Question: What is the date of the hearing as scheduled in the document?
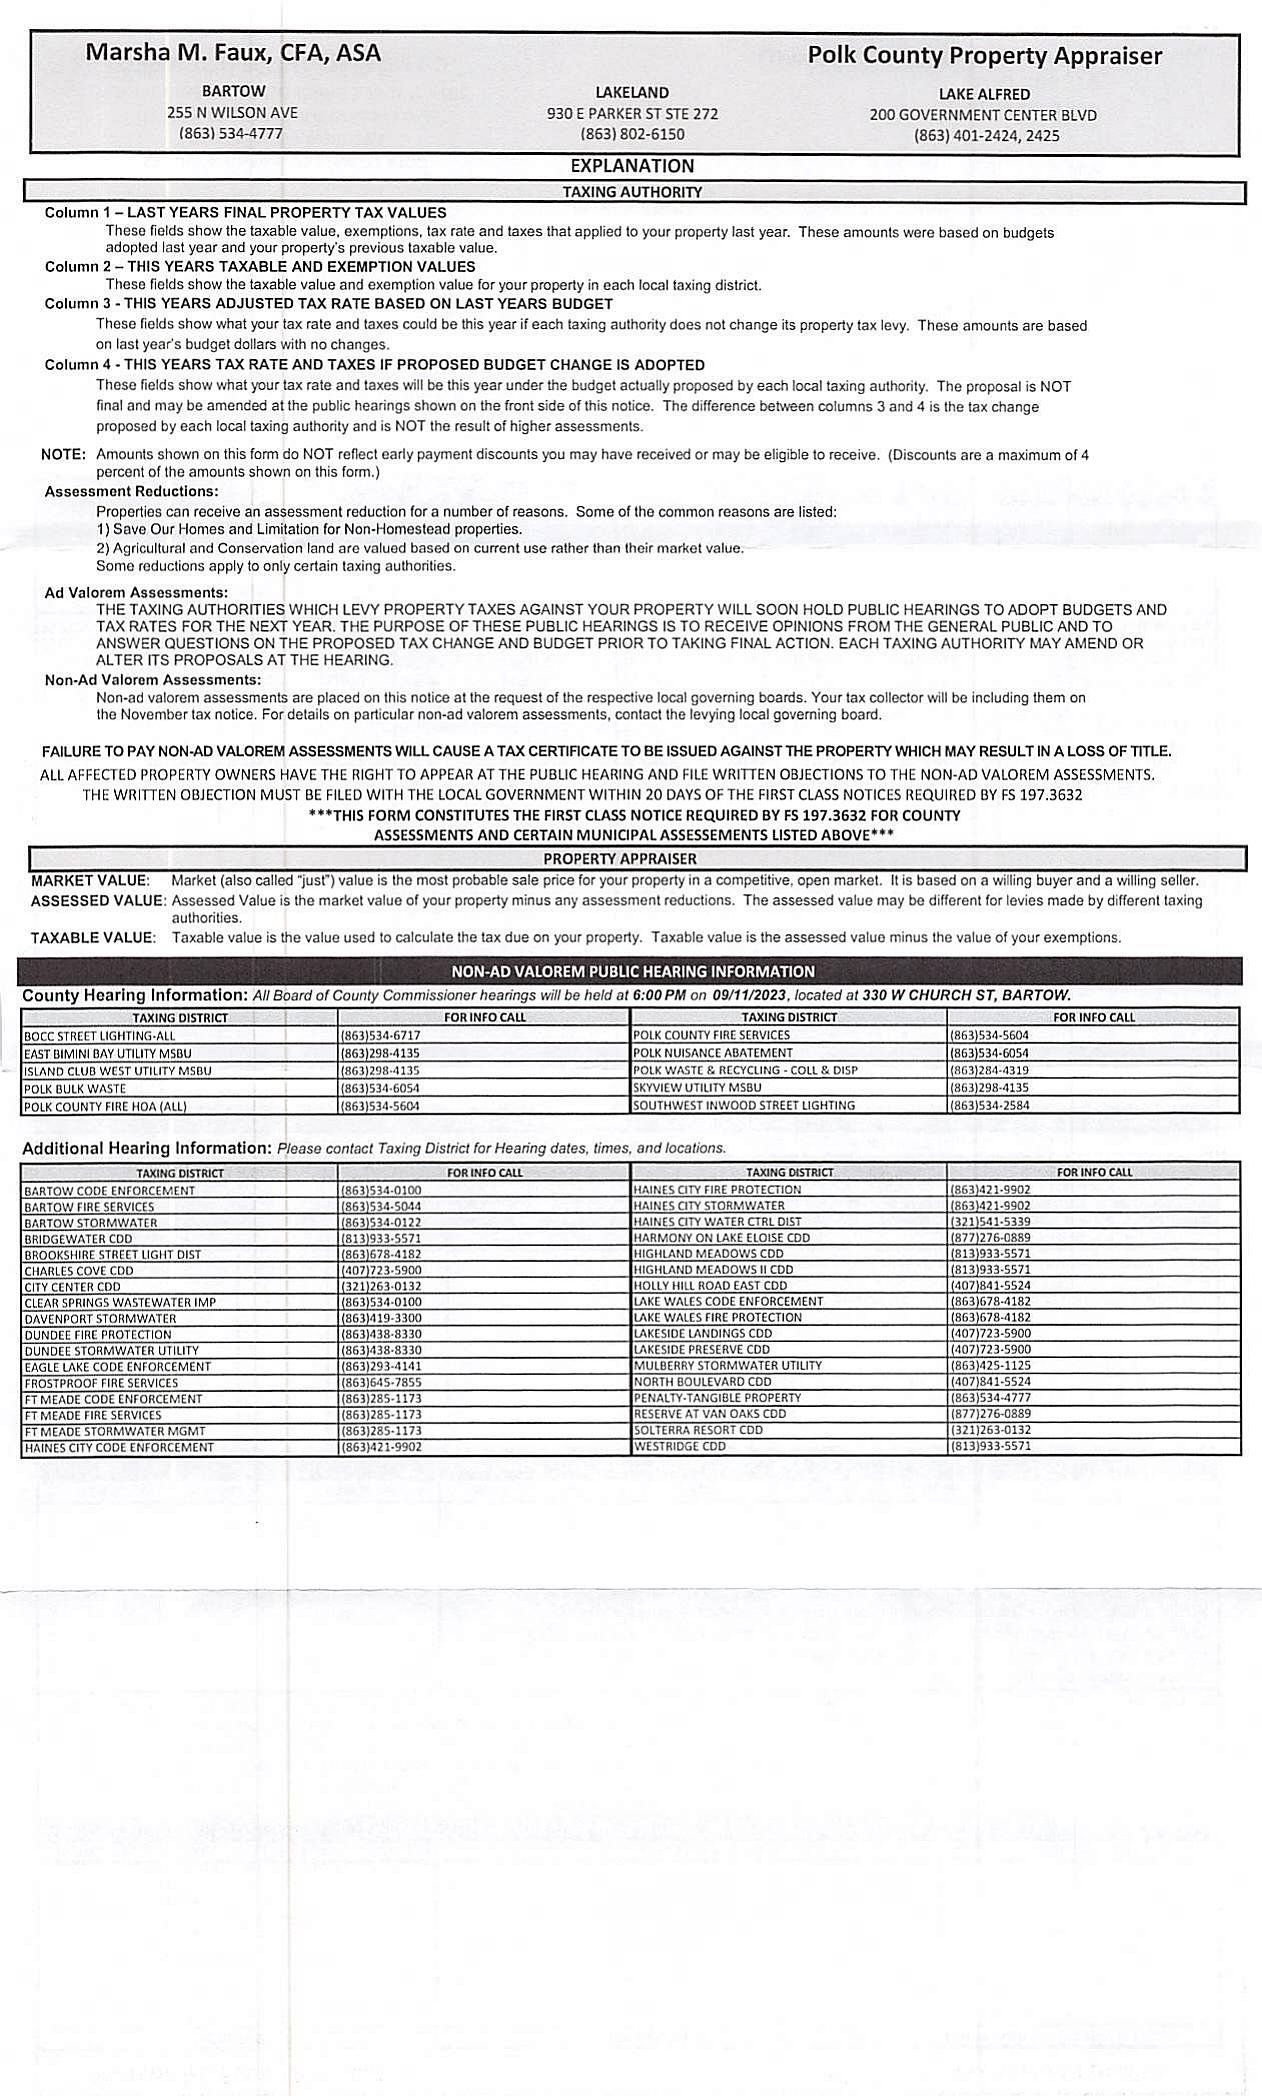
Answer: "6:00 PM on July 24, 2023 at Board of County Commissioners meeting at 330 W CHURCH ST, BARTOW."